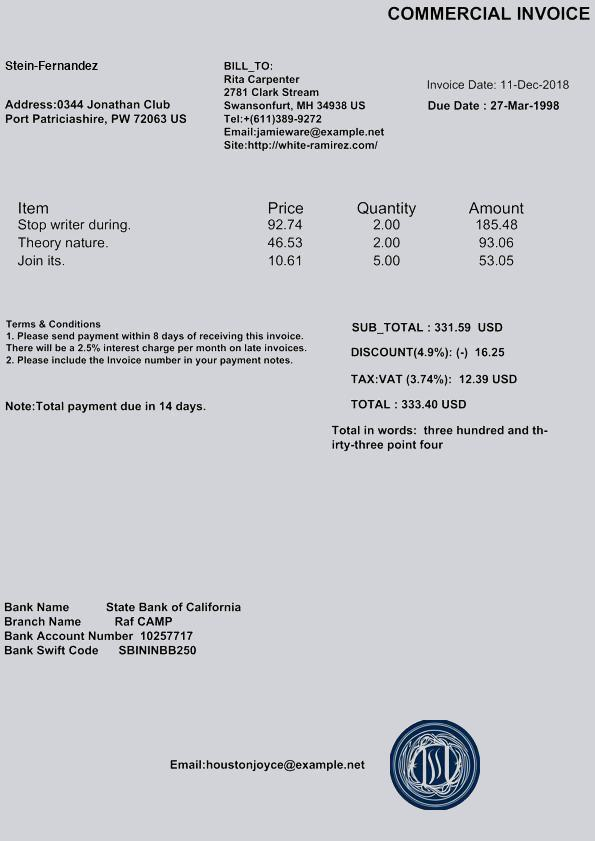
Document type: Invoice